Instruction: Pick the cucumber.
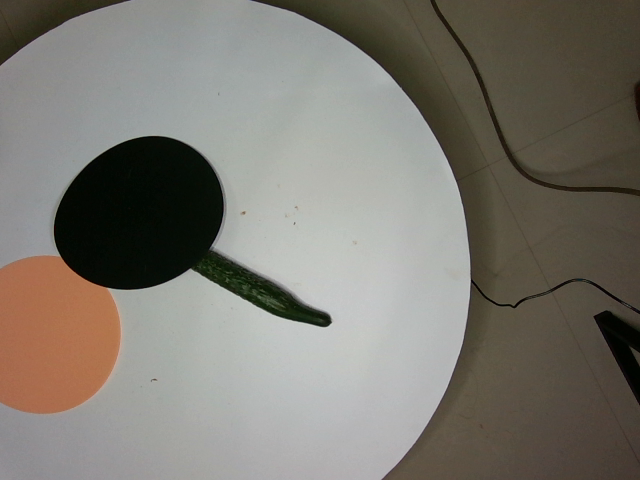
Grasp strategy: vertical